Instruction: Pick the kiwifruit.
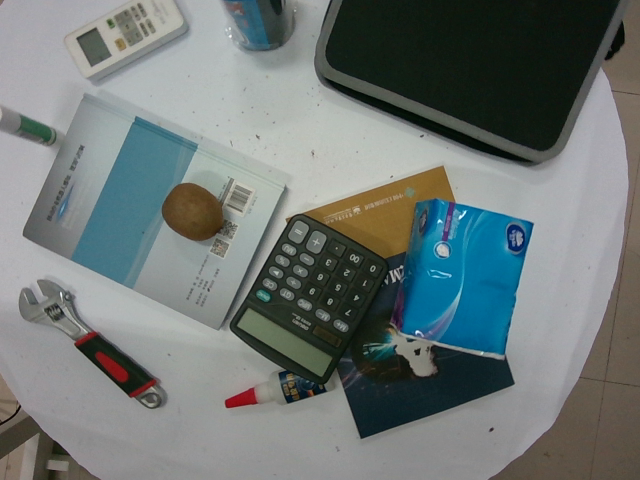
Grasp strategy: vertical